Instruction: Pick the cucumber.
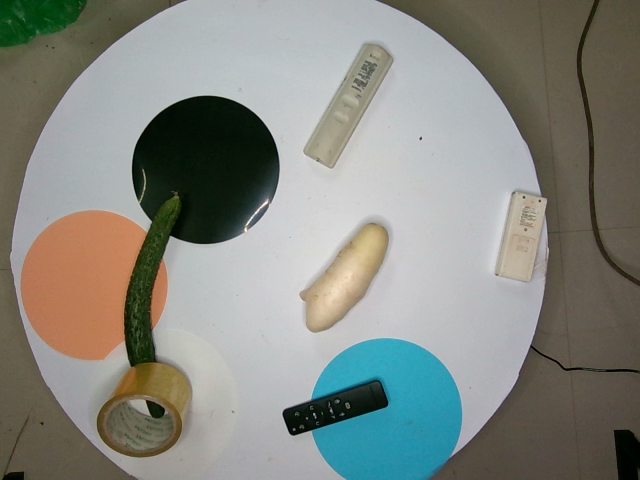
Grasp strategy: vertical